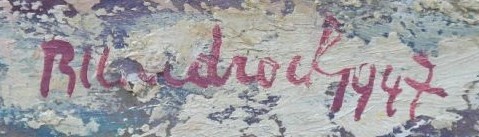
Signature of: bedřich mudroch